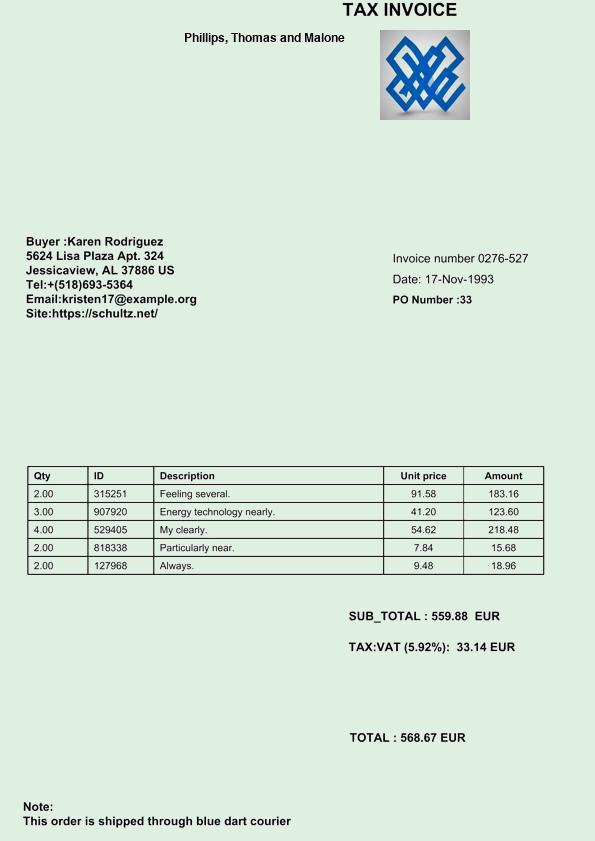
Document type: Invoice